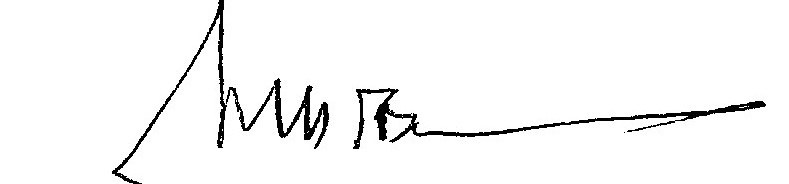
Signature of: isidro morales paúl